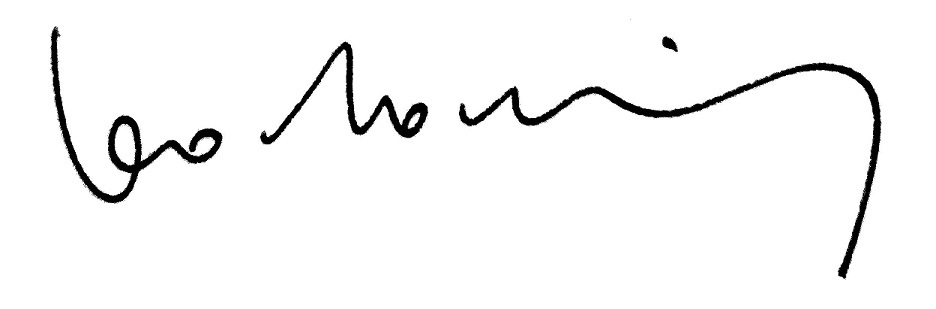
Signature of: jean moulin